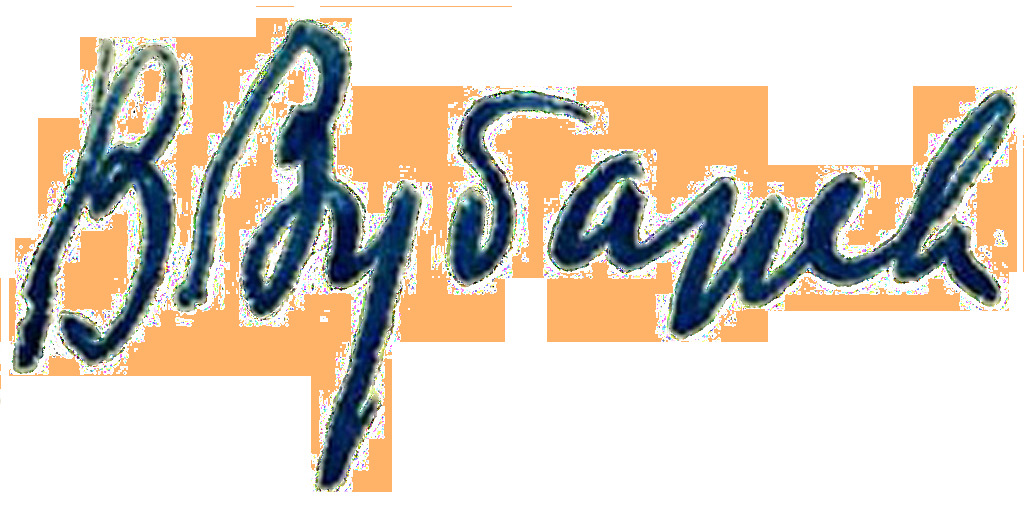
Signature of: vadim zubarev